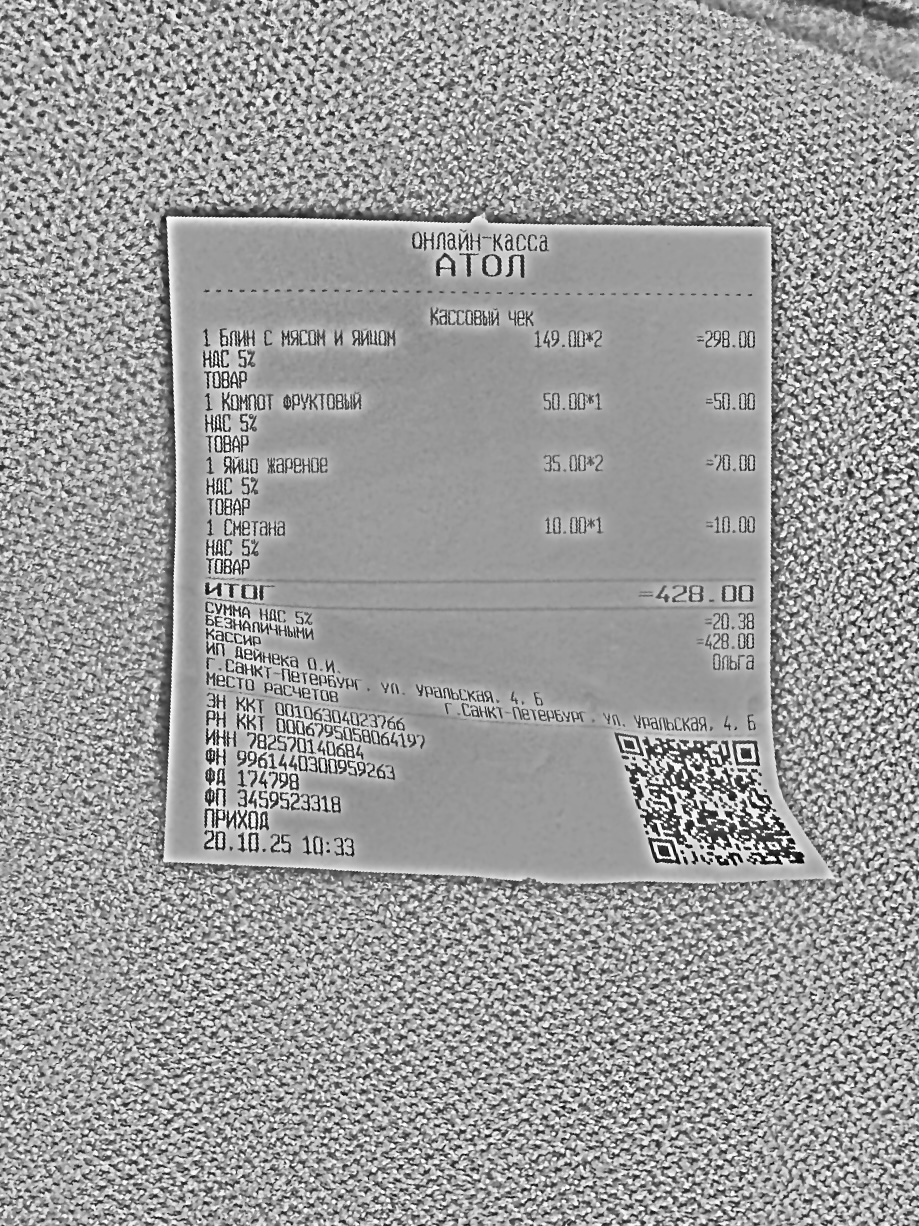
Продавец: ИП Дейнека О.И.
ИНН: 782570140684
Дата: 20.10.25
Товары: 1 Блин с мясом и яйцом; 1 Компот фруктовый; 1 Яйцо жареное; 1 Сметана
Количество: 2; 1; 2; 1
Цена: 149.00; 50.00; 35.00; 10.00
Сумма: 298.00; 50.00; 70.00; 10.00
Итого: 428.00